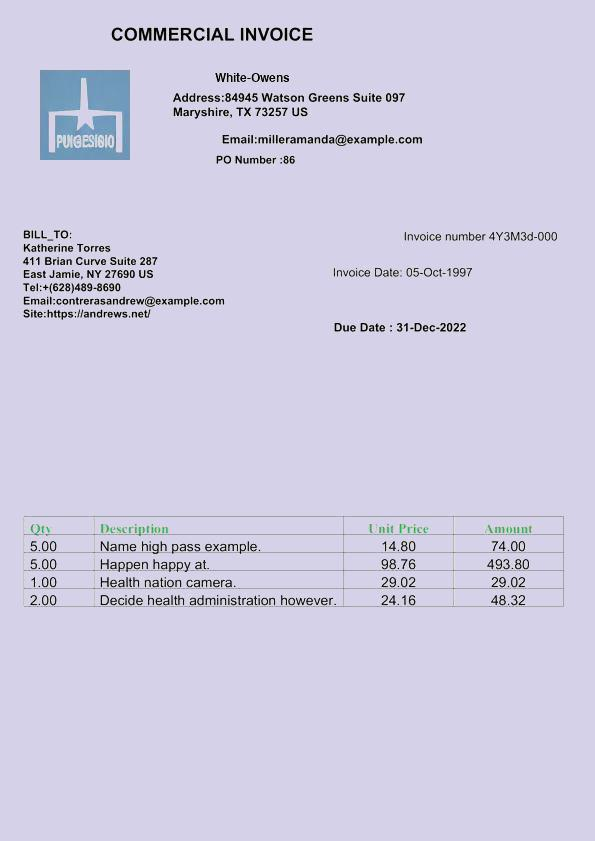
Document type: Invoice